Question: How is the history relevant to the case?
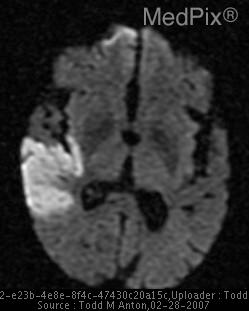
Answer: The patient's history of -87 year old woman
-Left upper extremity weakness and numbness for past couple days
-Son says her left face is “droopy”
-No documented medical history
-On no medications is key in understanding the case.